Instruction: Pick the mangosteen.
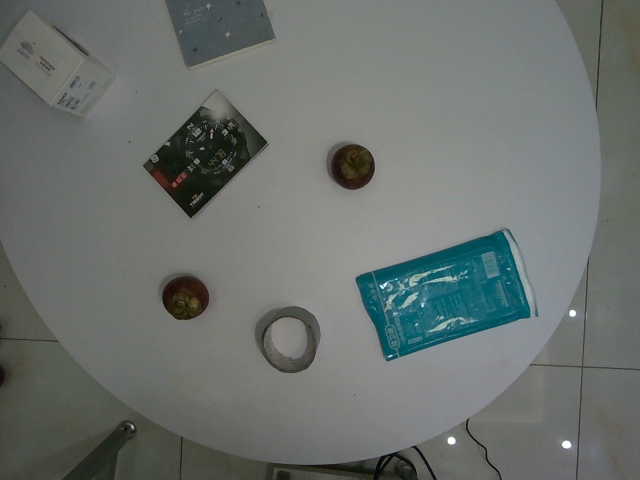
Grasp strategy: vertical